Retrieve the amount in words, amount in figures, name of the payee, date on the cheque, and the bank name from the image.
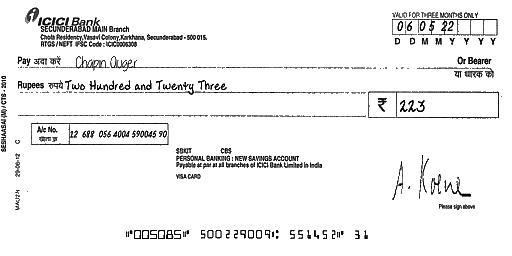
amt_in_words: Two Hundred and Twenty Three
amt_in_figures: 223
payee_name: Chapin Auger
bank_name: ICICI Bank
cheque_date: 06/05/22